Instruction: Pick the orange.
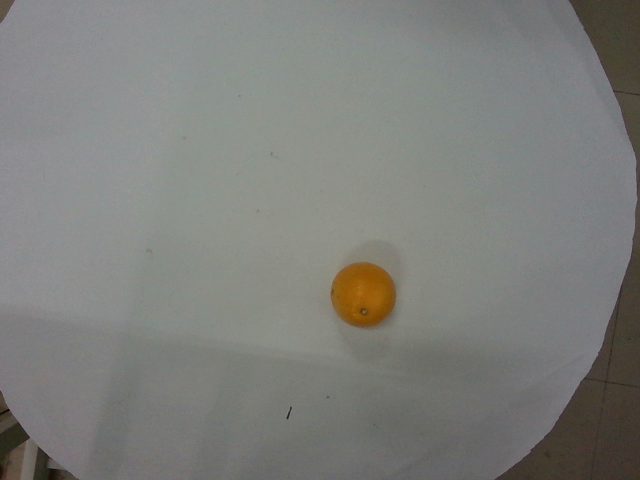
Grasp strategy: vertical